Question: What is the appraised value of the property as recorded in the document?
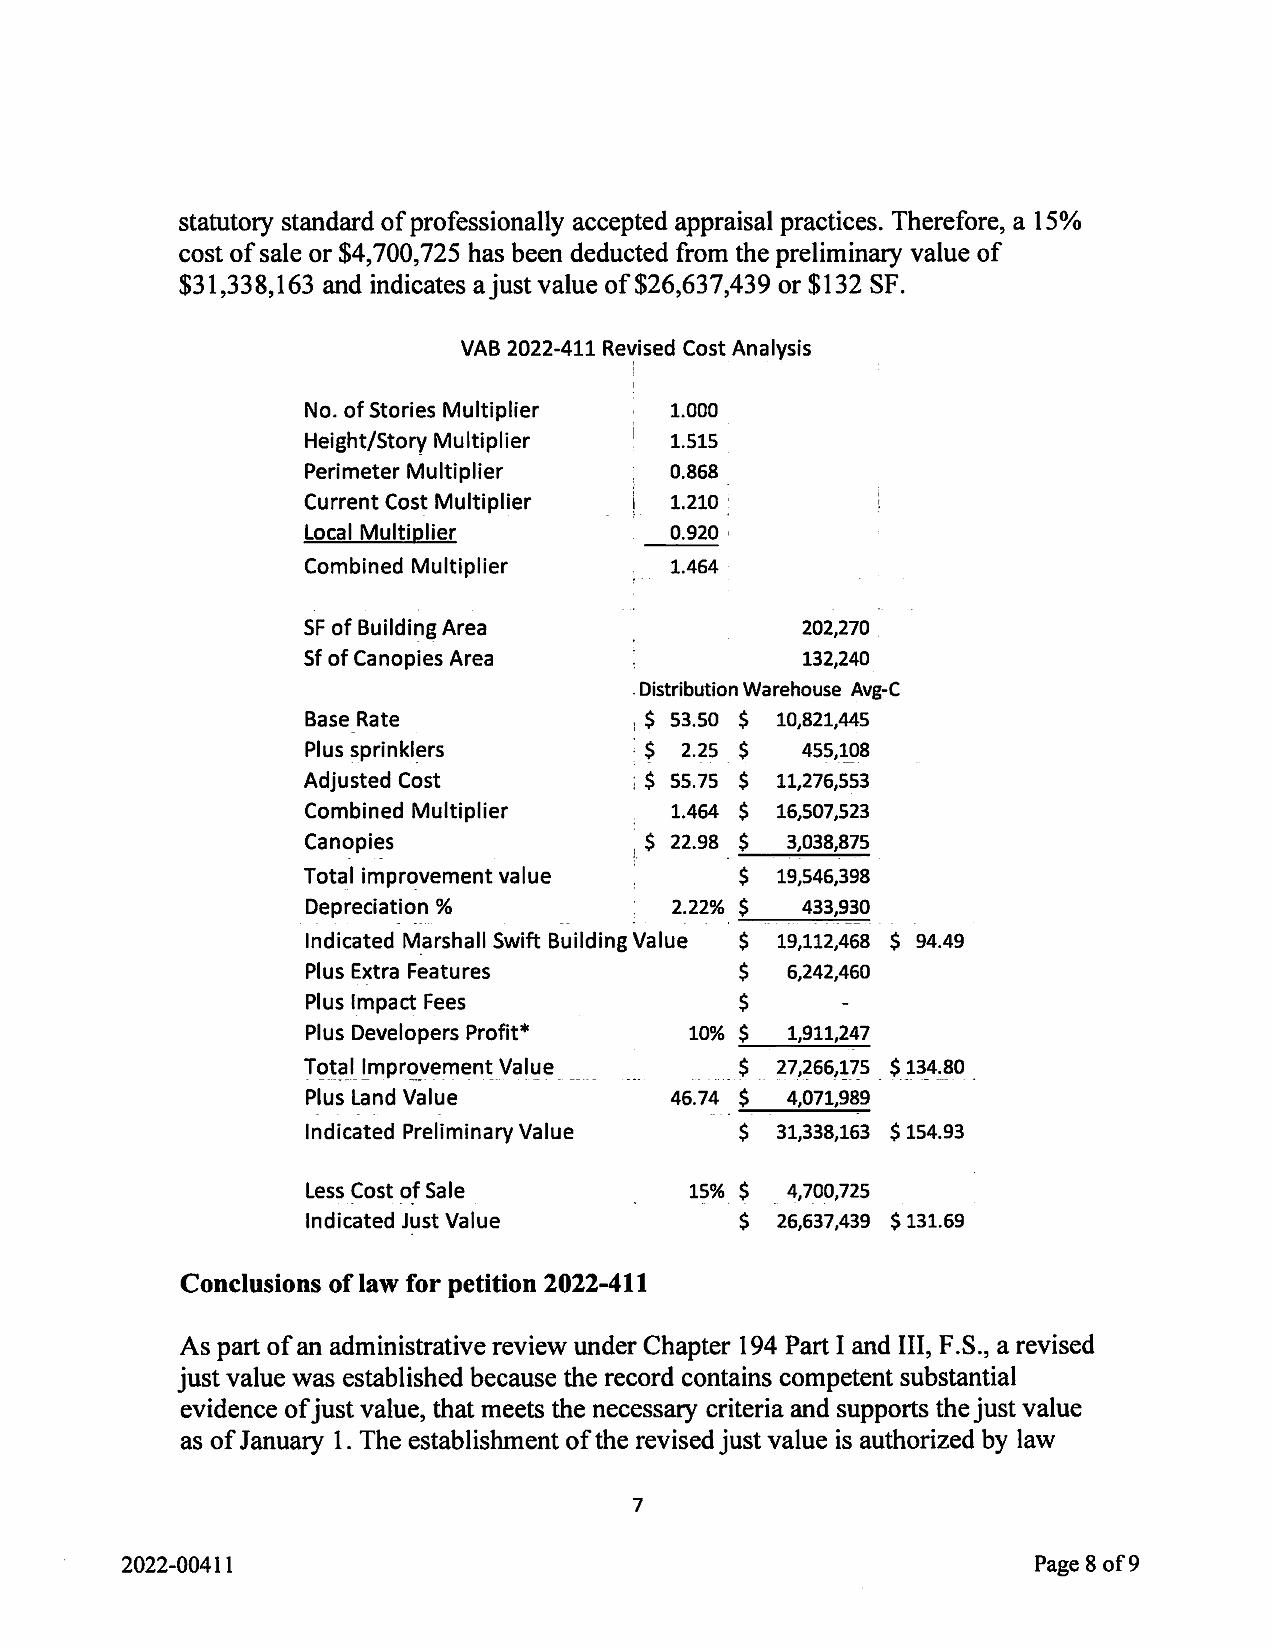
Answer: "$19,546,398 "